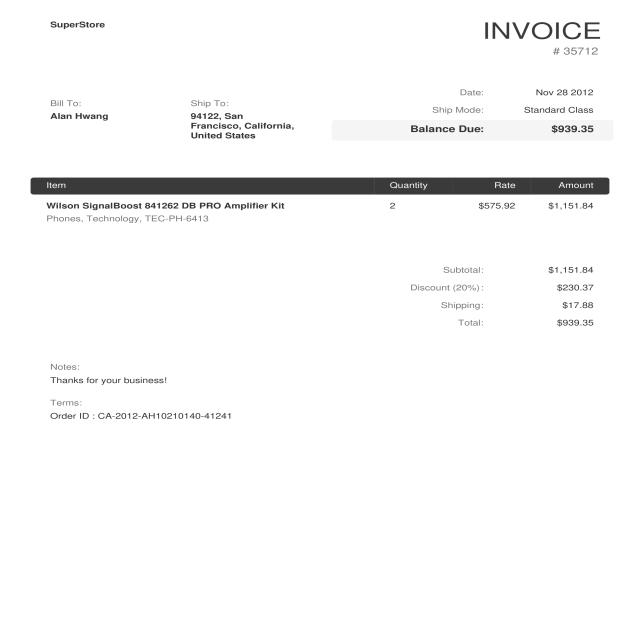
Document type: Invoice